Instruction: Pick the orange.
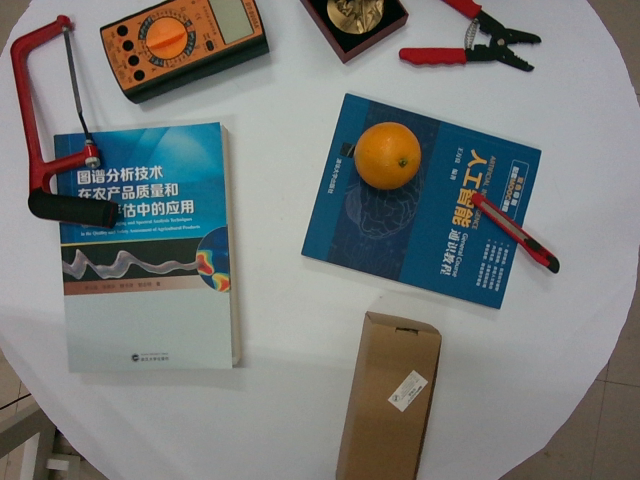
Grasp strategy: vertical